Question: What appears to be the issue?
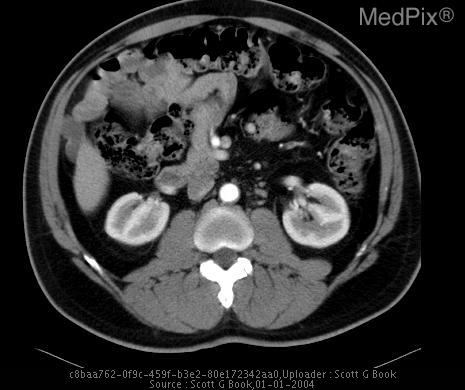
Answer: The findings suggest Midgut malrotation with duodenum failing to cross midline and small bowel in right abdomen. Cecum in lower mid-right abdomen. Abnormal position of SMV/SMA. Inflammatory changes surrounding cecum and area of appendix with fluid collection.. Duodenum fails to pass midline and proximile jejunum in RUQ.. The patient might have a history of Several week history of poorly localized abdominal pain..